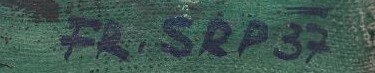
Signature of: františek srp